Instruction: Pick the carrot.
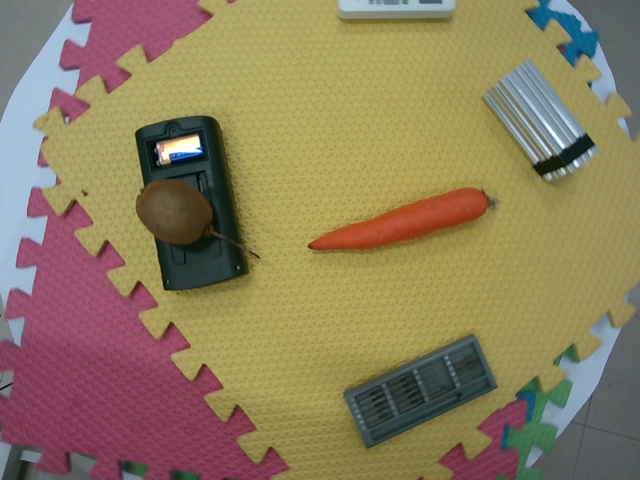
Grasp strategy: vertical